Question: How does the patient history play a role?
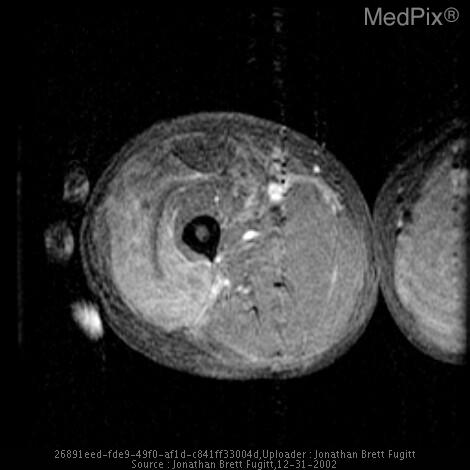
Answer: The patient's history of 57 y/o diabetic male presents to ER with painful swollen right upper leg progressing over two days. is key in understanding the case.